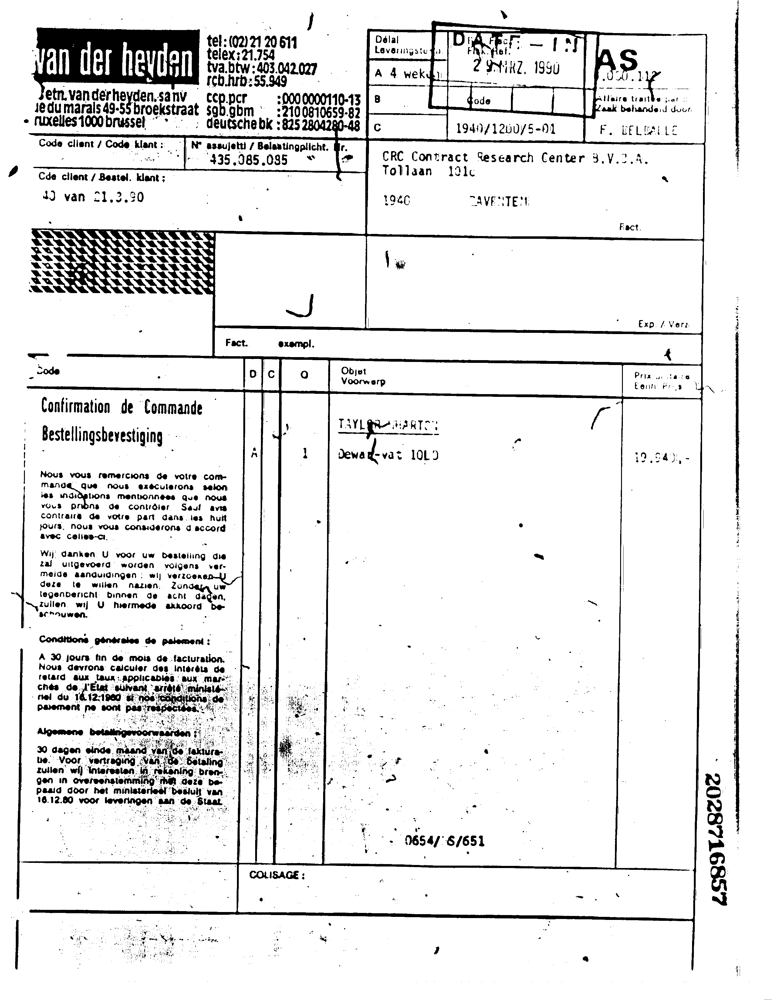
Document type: Invoice